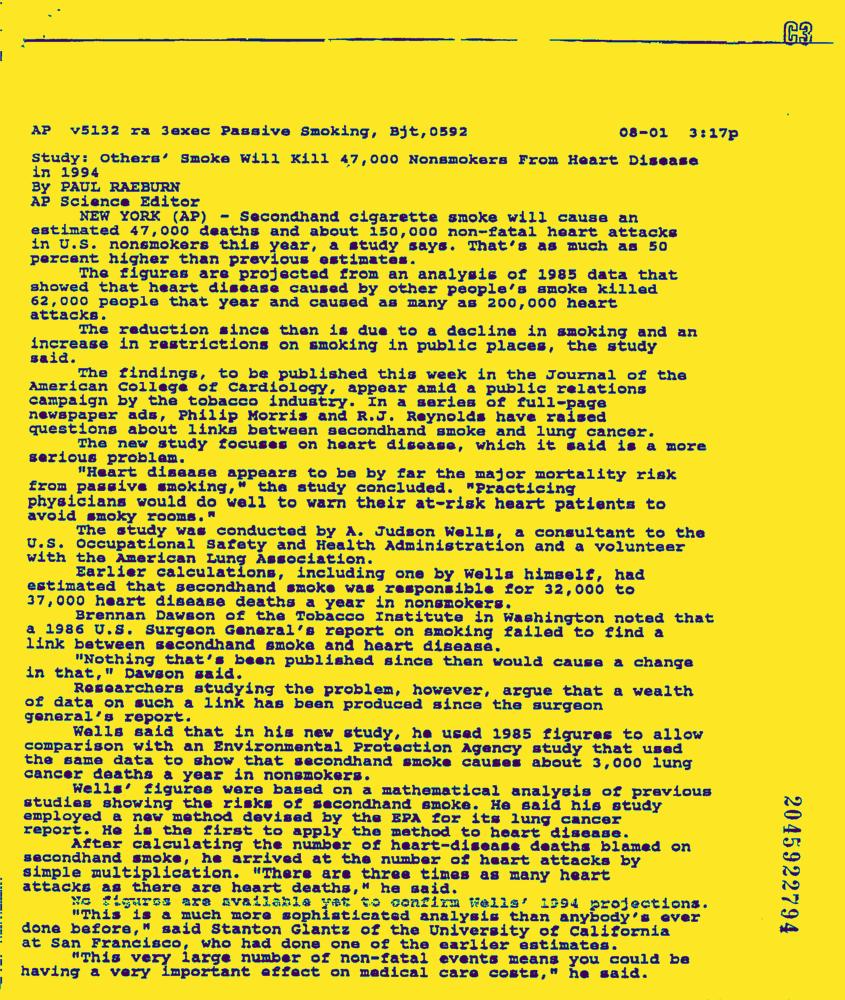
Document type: News-Article